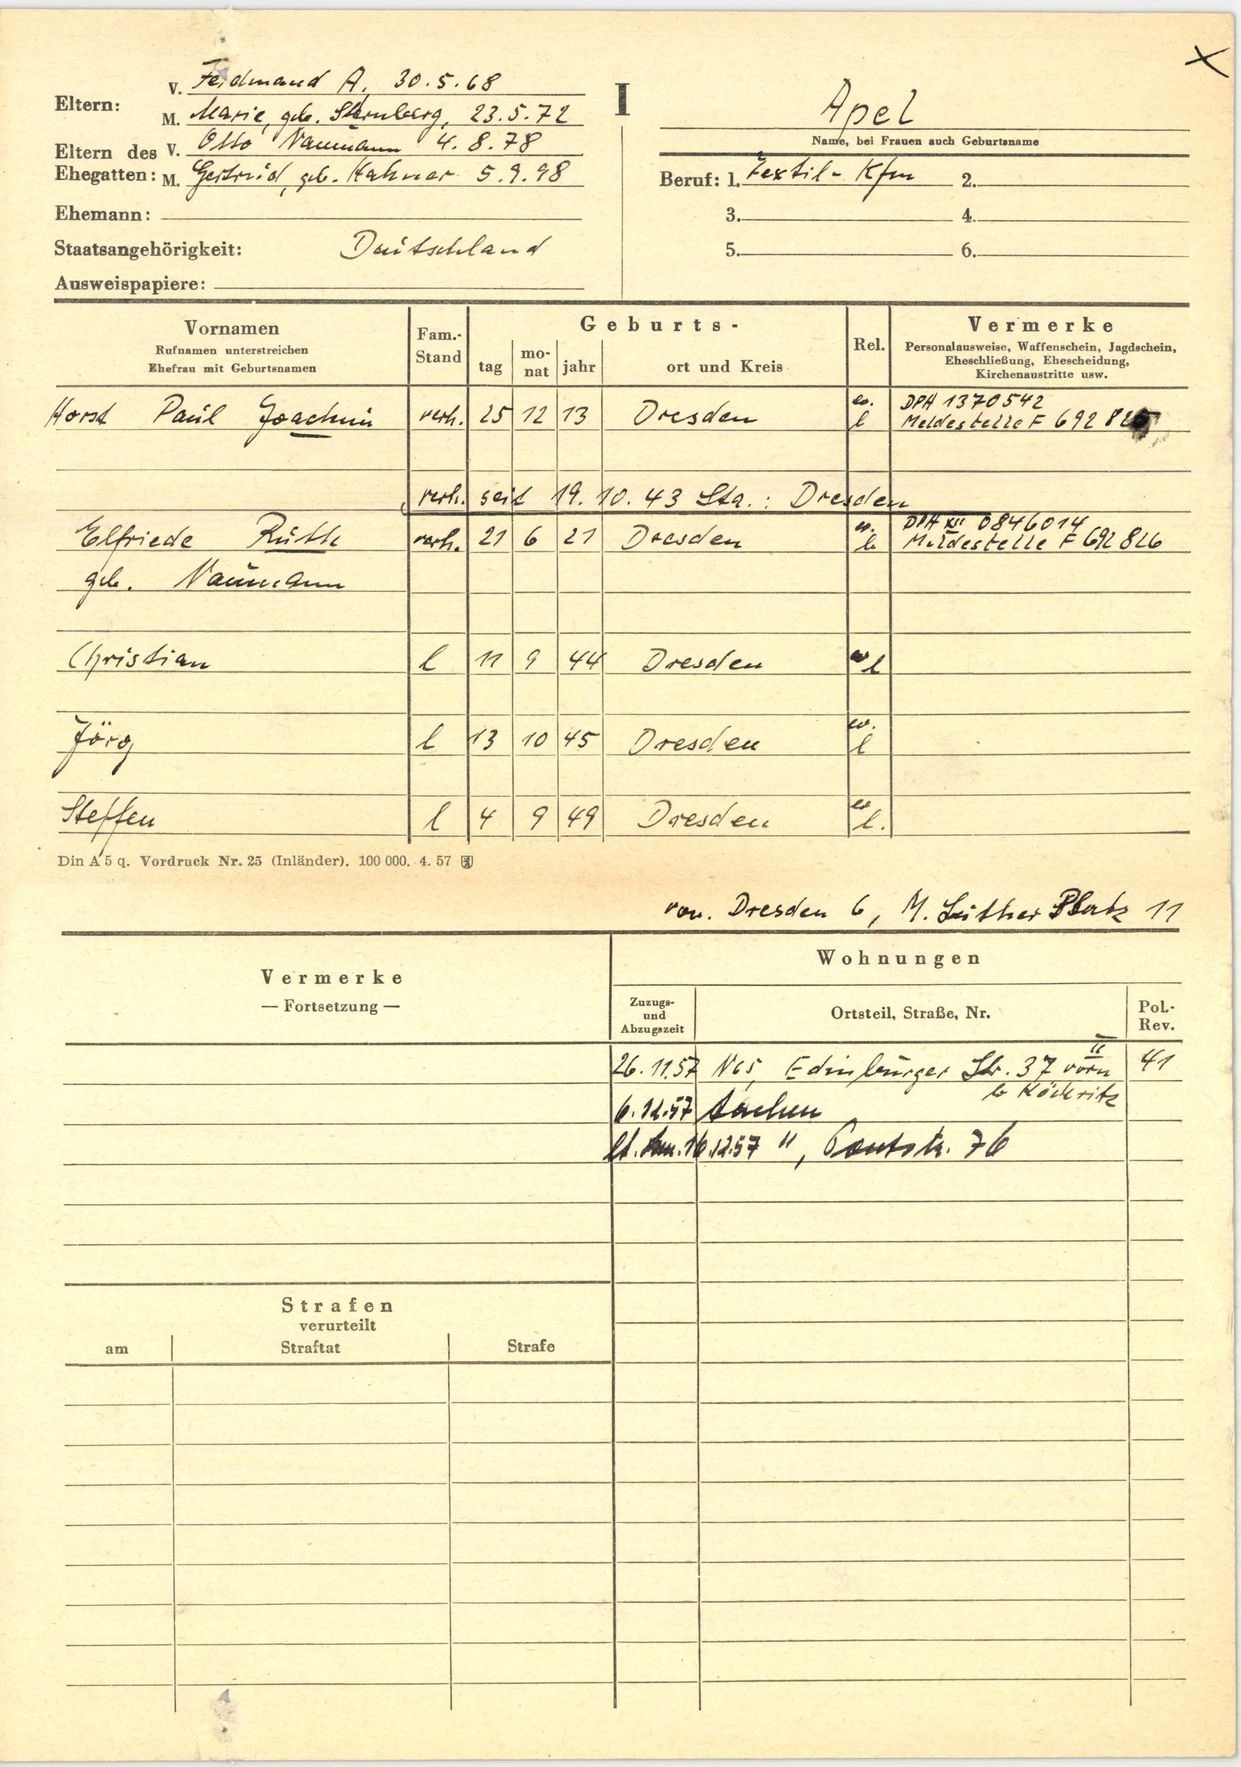
Apel